Question: What type of tax is indicated in the document, personal property or real estate?
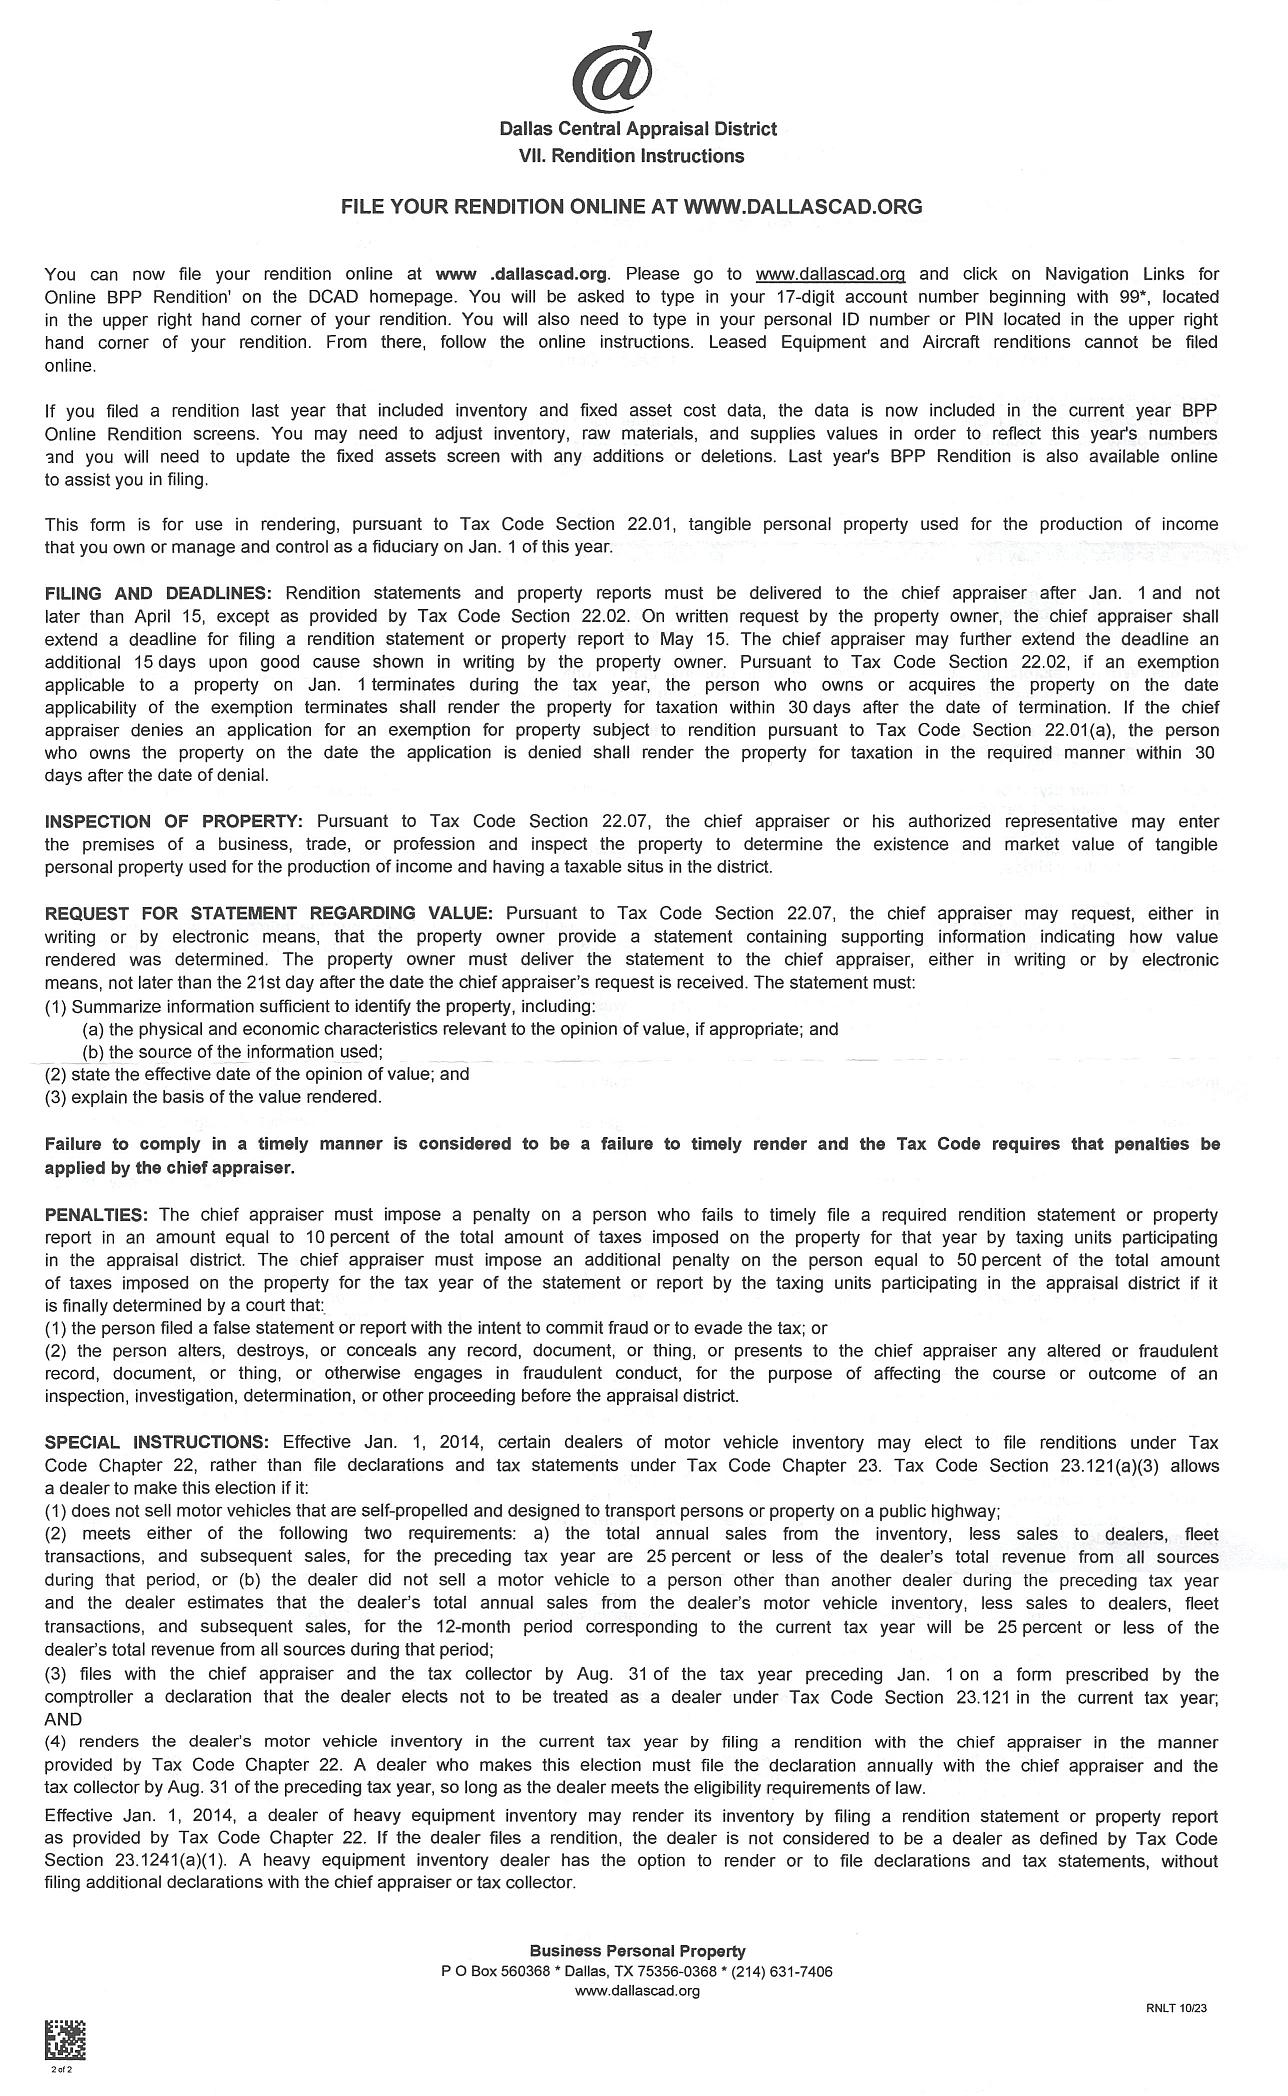
Answer: "Personal Property Tax"